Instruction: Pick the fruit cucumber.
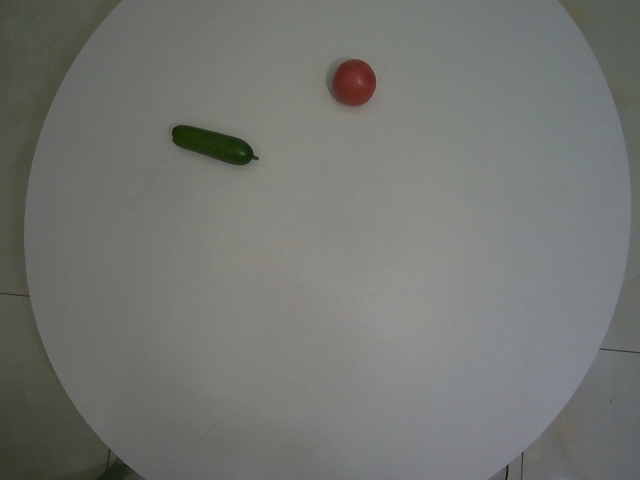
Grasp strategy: vertical